Question: What are the imaging findings?
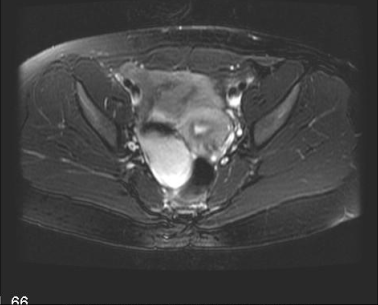
Answer: The imaging shows Ultrasound of the pelvis demonstrates a large right adnexal mass with predominantly hyperechoic echotexture.

MRI demonstrates a right ovarian cystic mass with predominantly expected homogeneously high T2 signal, with a rind of high T1/T2 signal in the anterior surface which becomes dark on fat-saturation images.  This clearly demonstrates the fatty component of what is most likely a benign cystic teratoma. MRI demonstrates a right ovarian cystic mass with predominantly expected homogeneously high T2 signal, with a rind of high T1/T2 signal in the anterior surface which becomes dark on fat-saturation images.  This clearly demonstrates the fatty component of what is most likely a benign cystic teratoma.

(This particular image is T2 FSE with fat saturation).